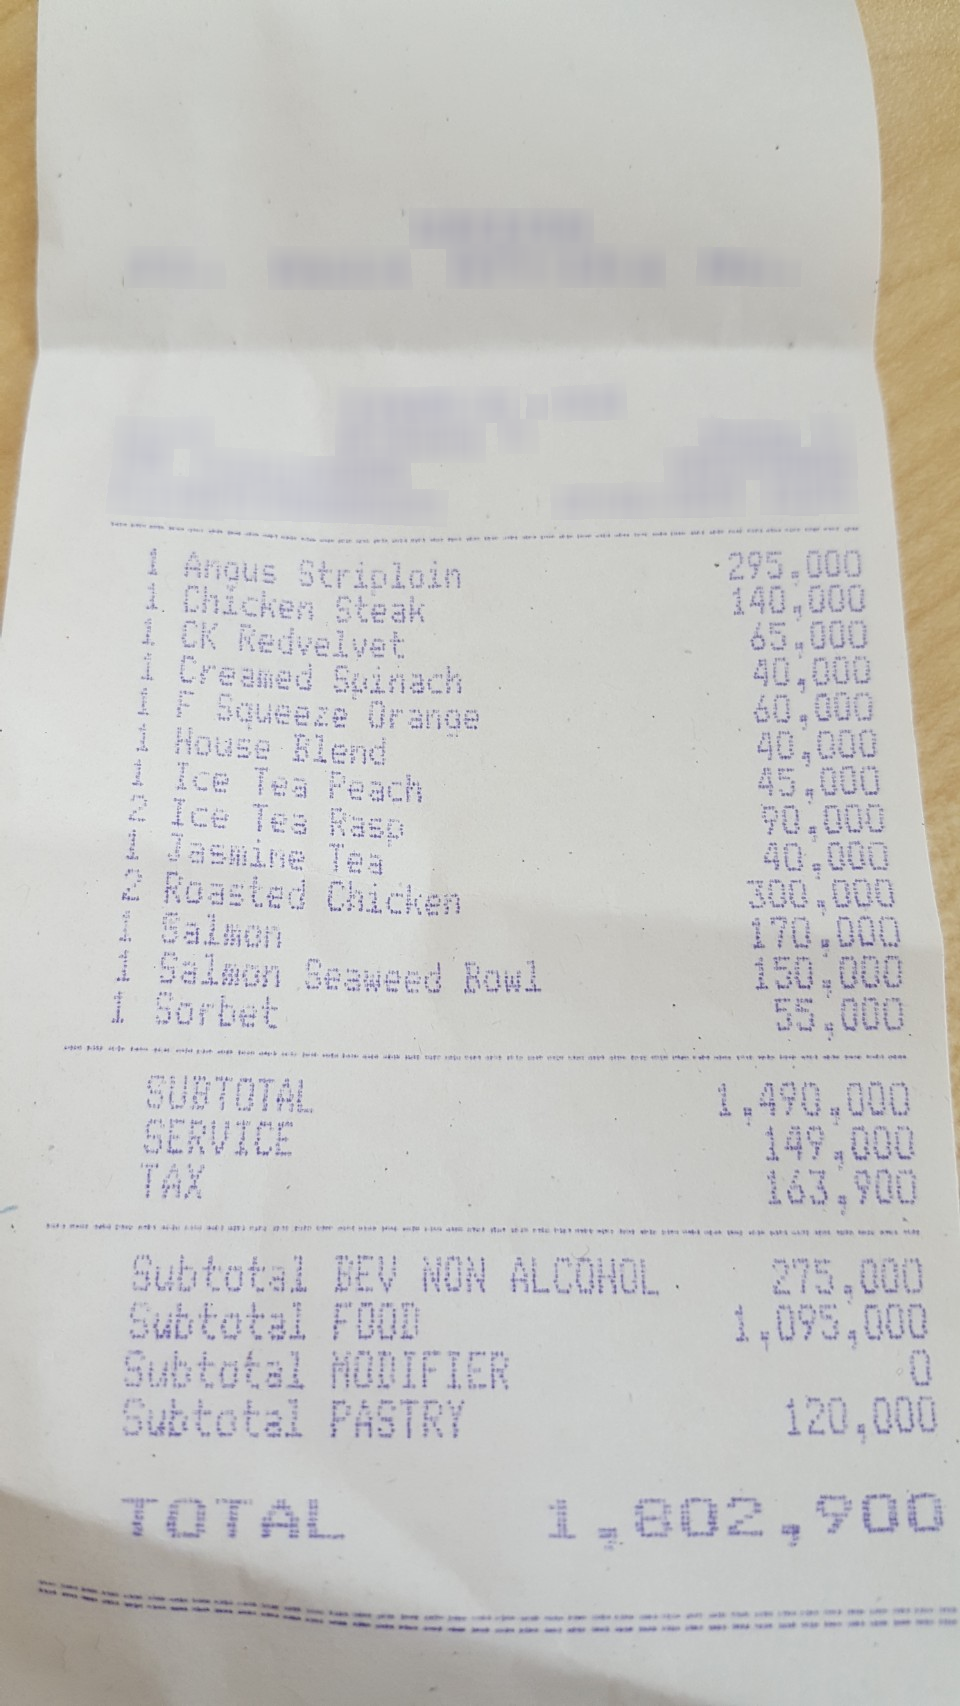
Number of items: 13
Subtotal: 1,490,000
Service charge: 149,000
Tax: 163,900
Other charges: 275,000 1,095,000 0 120,000
Total: 1,802,900
OCR text regions:
text: 1
text: Angus
text: Striploin
text: 295,000
text: 1
text: Chicken
text: Steak
text: 140,000
text: 1
text: CK
text: Redvelvet
text: 65,000
text: 1
text: Creamed
text: Spinach
text: 40,000
text: 1
text: F
text: Squeeze
text: Orange
text: 60,000
text: 1
text: House
text: Blend
text: 40,000
text: 1
text: Ice
text: Tea
text: Peach
text: 45,000
text: 2
text: Ice
text: Tea
text: Rasp
text: 90,000
text: 1
text: Jasmine
text: Tea
text: 40,000
text: 2
text: Roasted
text: Chicken
text: 300,000
text: 1
text: Salmon
text: 170,000
text: 1
text: Salmon
text: Seaweed
text: Bowl
text: 150,000
text: 1
text: Sorbet
text: 55,000
text: SUBTOTAL
text: 1,490,000
text: SERVICE
text: 149,000
text: TAX
text: 163,900
text: Subtotal
text: BEV
text: NON
text: ALCOHOL
text: 275,000
text: Subtotal
text: FOOD
text: 1,095,000
text: Subtotal
text: MODIFIER
text: 0
text: Subtotal
text: PASTRY
text: 120,000
text: TOTAL
text: 1,802,900